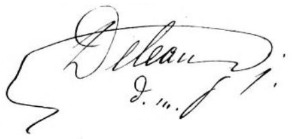
Signature of: nicolas deleau